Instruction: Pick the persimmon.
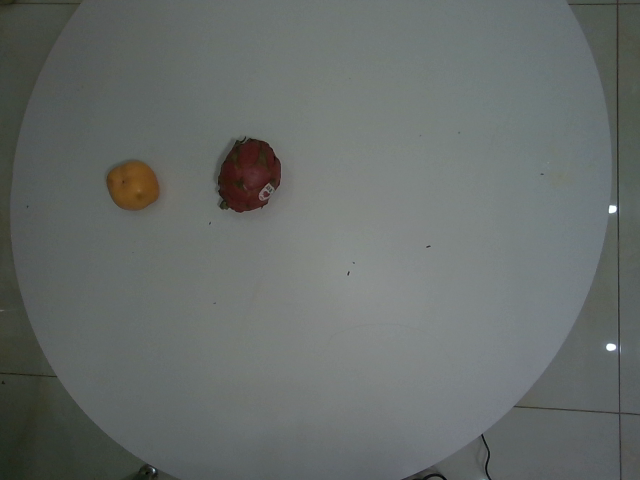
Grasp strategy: vertical